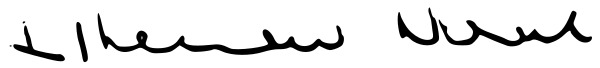
Signature of: stanisław nowak